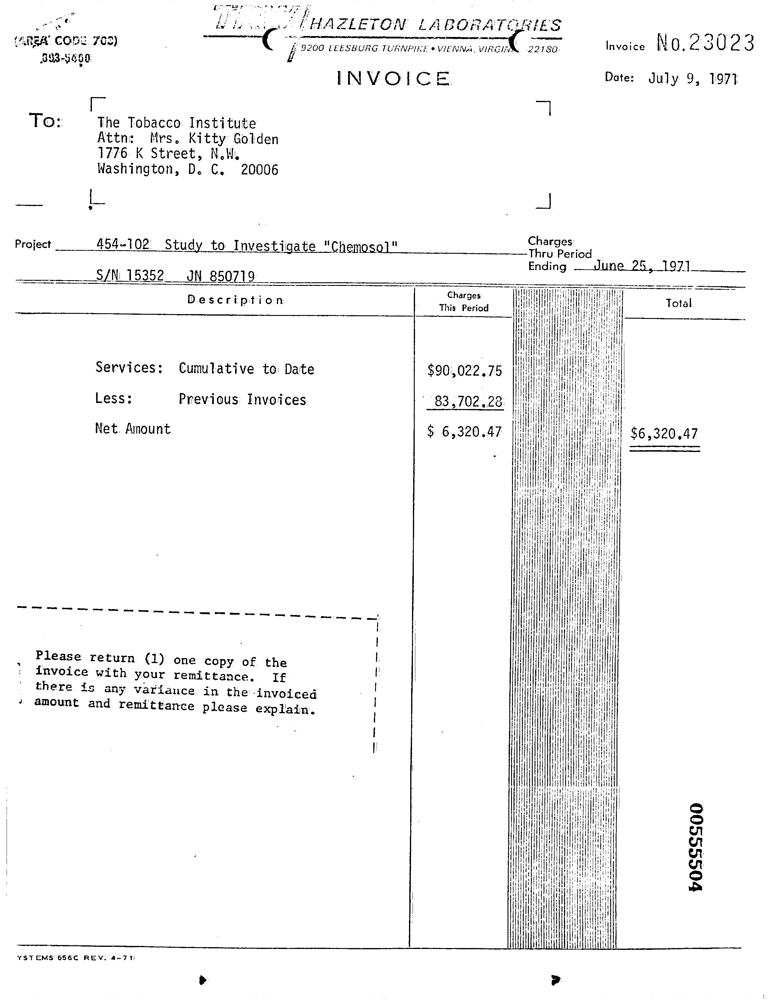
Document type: Invoice